Question: What was observed in the imaging?
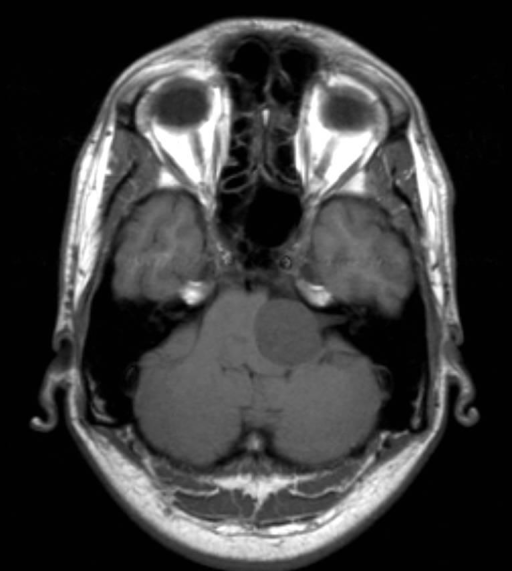
Answer: The imaging shows The MRI reveals an "ice-cream cone" shaped lesion originating from the L. IAC, with extension into the CPA, extending rostrally to compress the left CN V.  It is not invading the brain stem but is compressing it.  On T1, the mass is hypointense with adjacent brain parenchyma and hyperintense on T2 imaging.  There is avid post-gadolinium enhancement on T1 imaging in a slightly heterogenous manner throughout the mass. Mass lesion evident in the CPA with "ice-cream cone" morphology, originating from the IAC.  It is  hypointense in the pre-contrast image compared to the surrounding brain parenchyma..